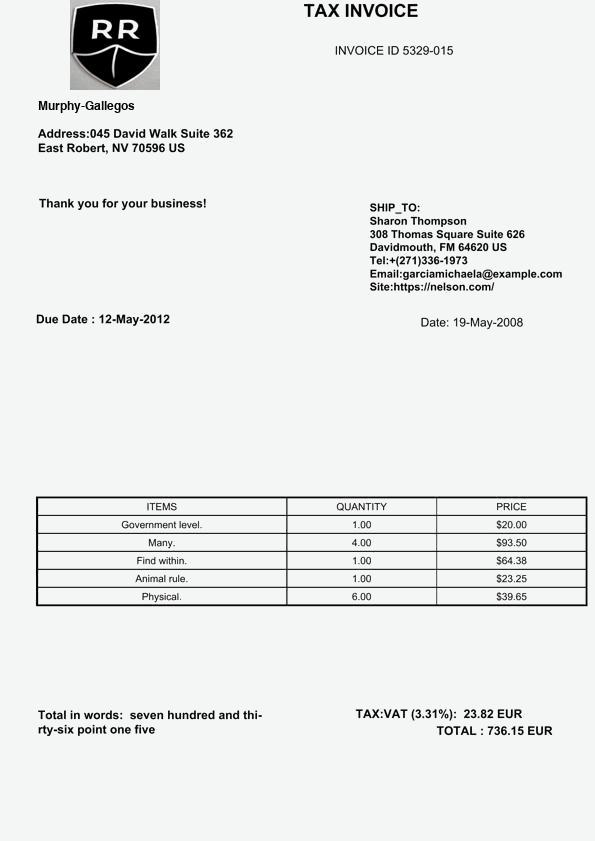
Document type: Invoice